Question: What is the appraised value of the property as recorded in the document?
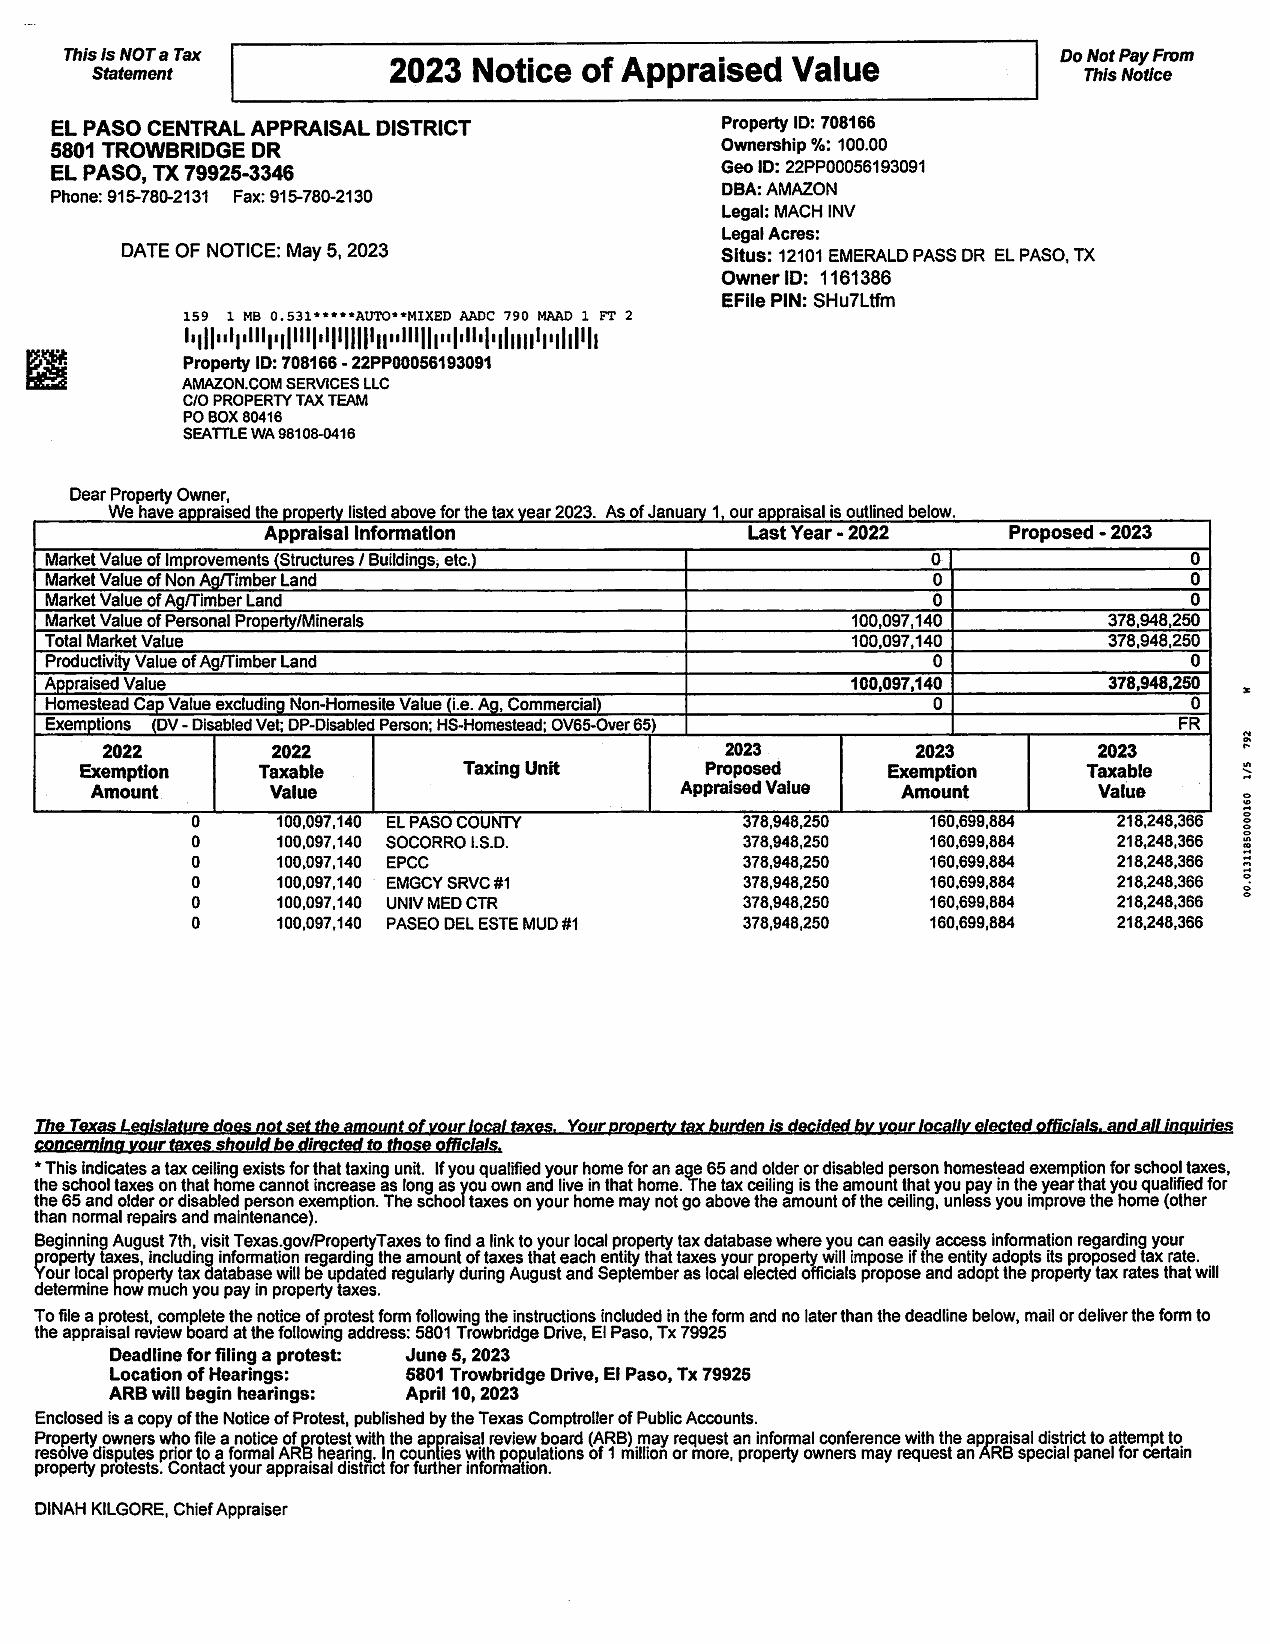
Answer: "378,948,250"